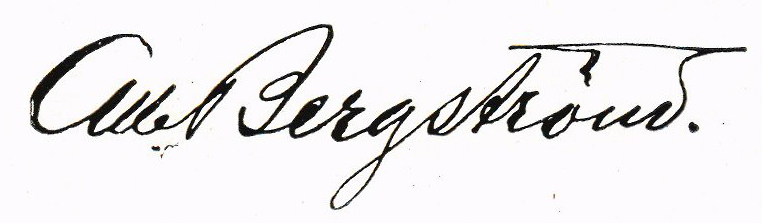
Signature of: albert bergström